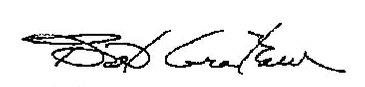
Signature of: bob graham